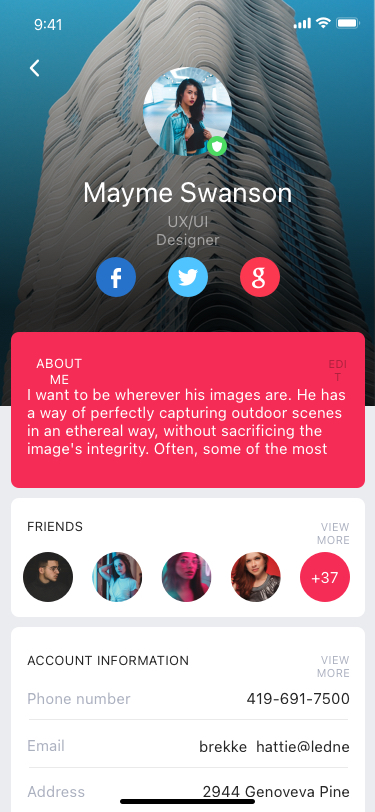
Text in this UI design:
UX/UI Designer
Mayme Swanson
About me
Edit
I want to be wherever his images are. He has a way of perfectly capturing outdoor scenes in an ethereal way, without sacrificing the image's integrity. Often, some of the most popular adventure Instagram ... photographers over-exaggerate image elements in the editing process, until the scene barely looks real. His photos are the opposite: They make you feel nostalgic for a place you've never been. He also lets the scenery lead the message. I like that there's not always a person in the image. It's refreshing. When I see adventure scenes with a girl in a flowing dress, it frustrates me because it's not real. Strohl's images capture the scene at hand in a beautiful way.
Friends
View more
+37
View more
Account Information
Phone number
Email
Address
419-691-7500
brekke_hattie@ledner.io
2944 Genoveva Pine